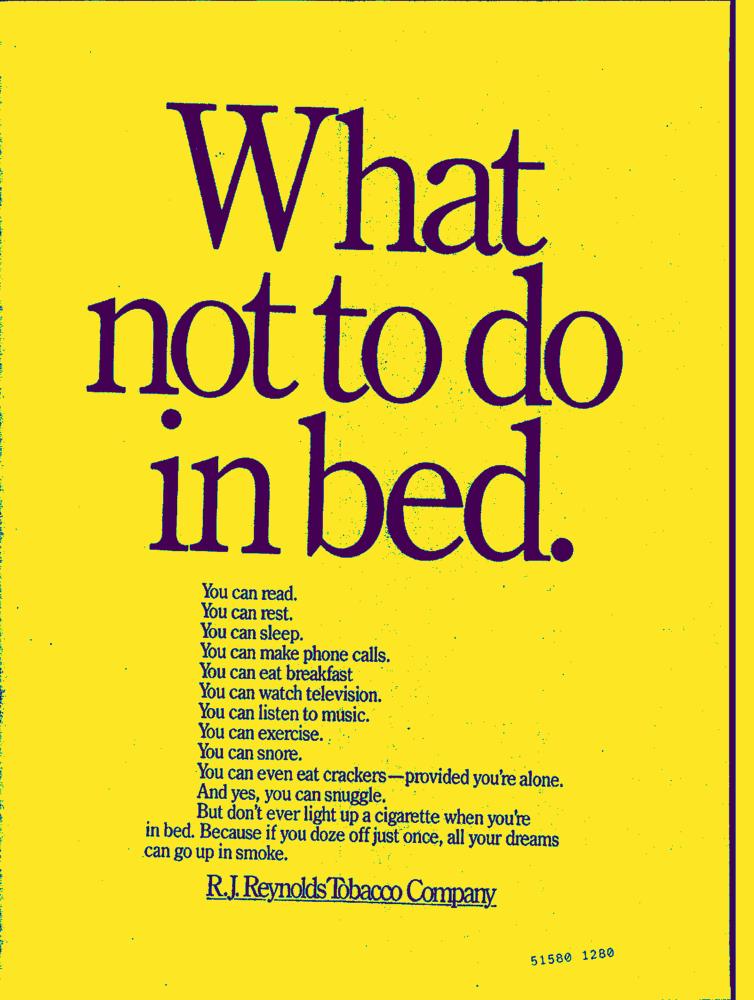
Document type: AD